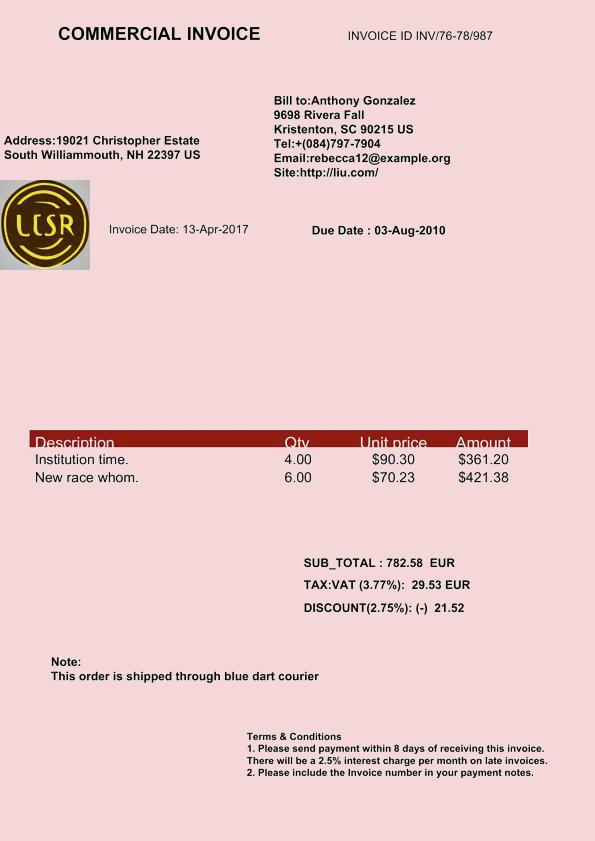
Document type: Invoice